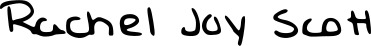
Signature of: rachel scott